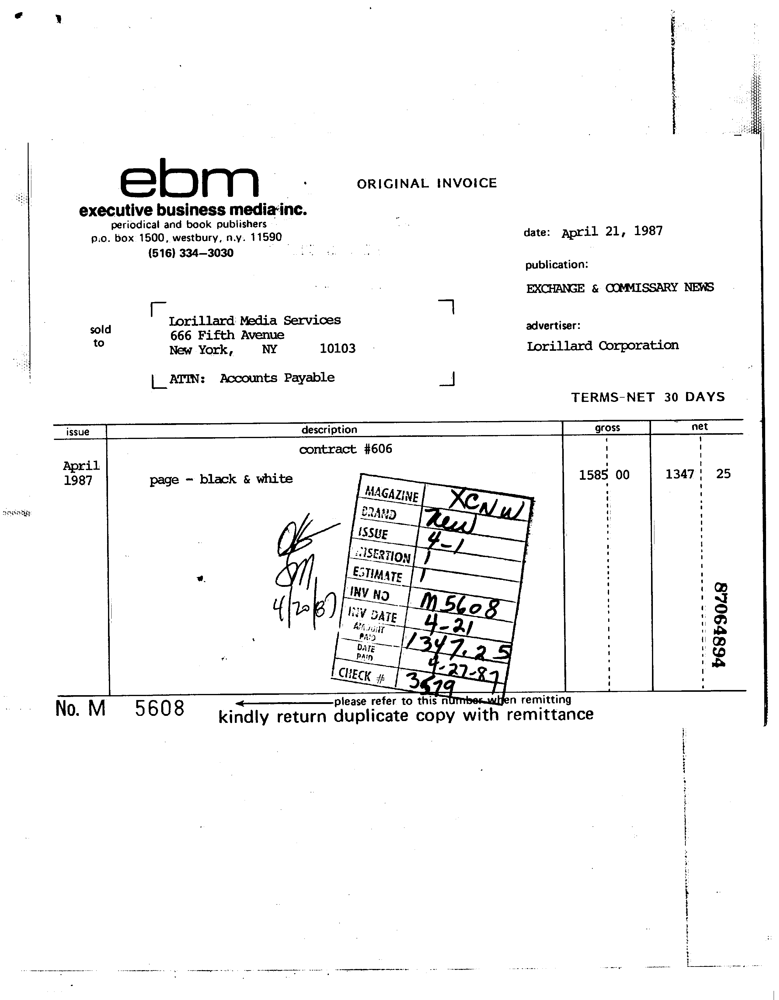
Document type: Invoice